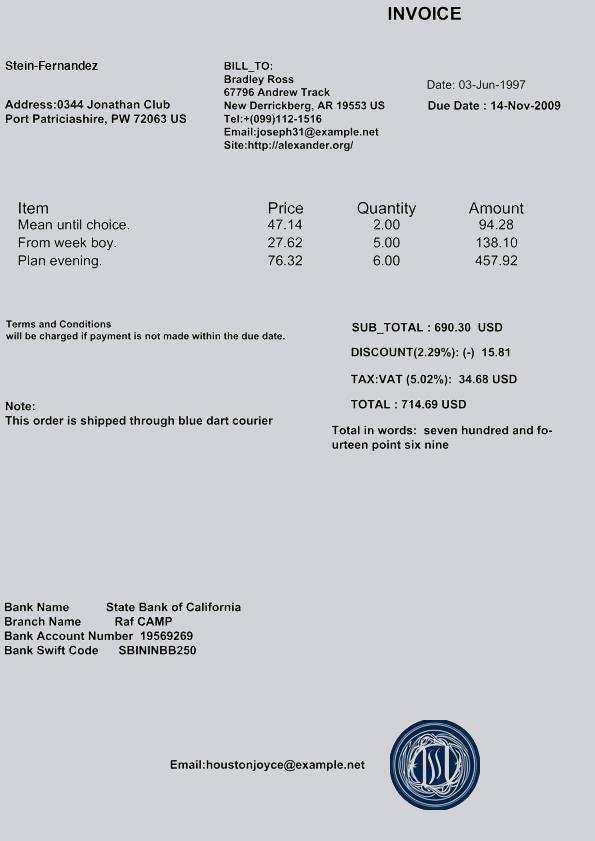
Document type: Invoice